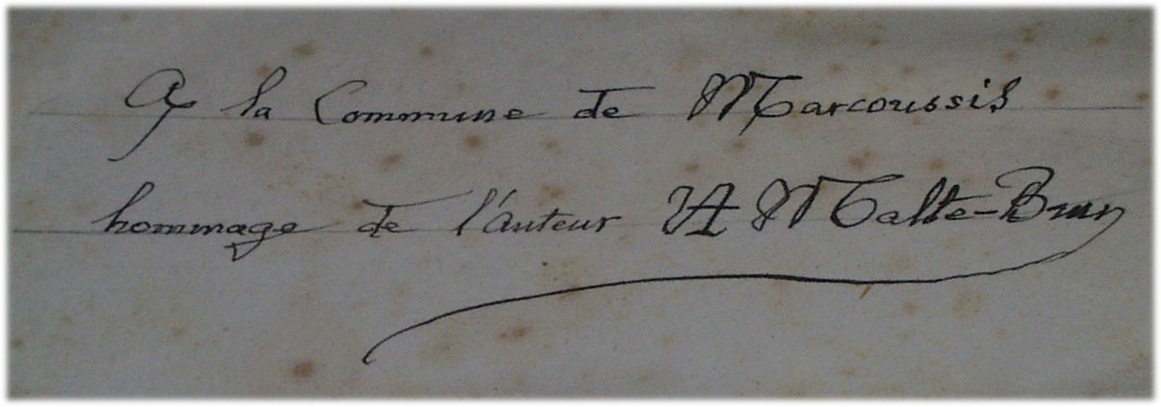
Signature of: victor adolphe malte brun